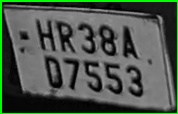
License plate number: HR 38AD 7553